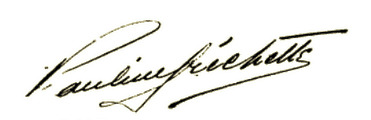
Signature of: pauline fréchette